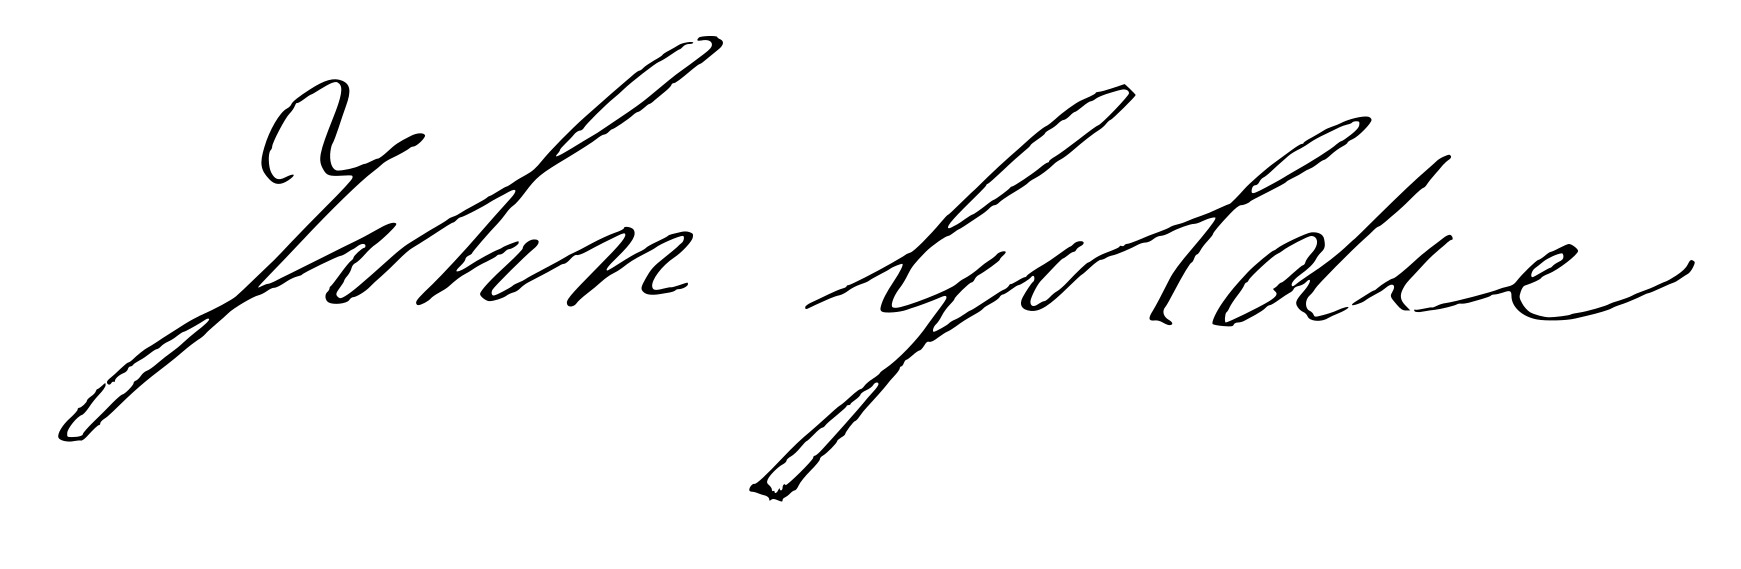
Signature of: john goldie